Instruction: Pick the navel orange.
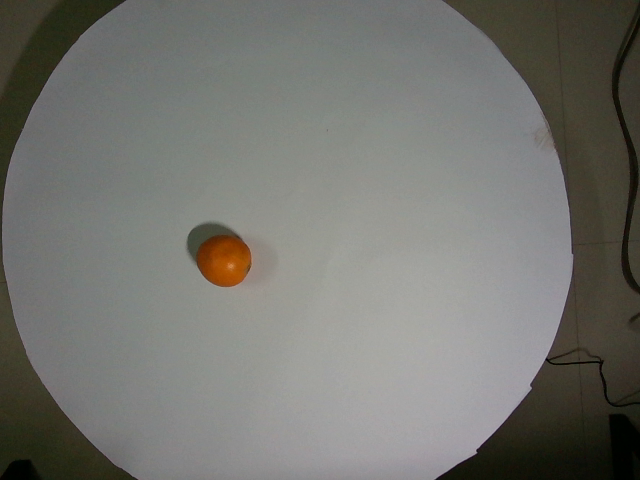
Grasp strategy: vertical